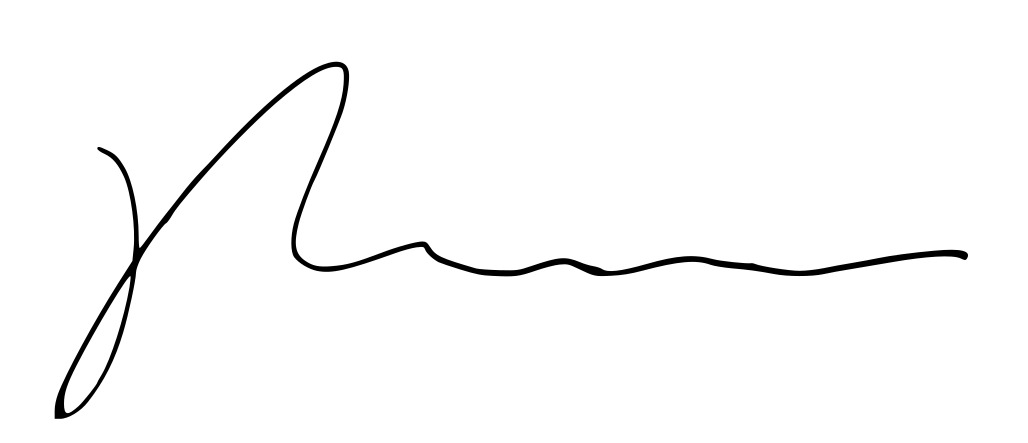
Signature of: julian assange